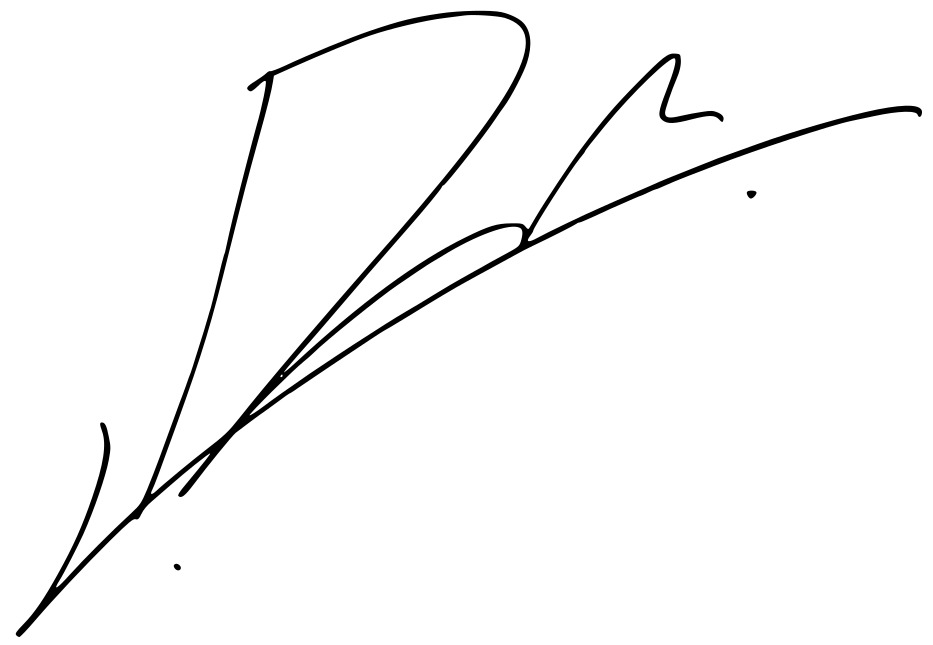
Signature of: kang daniel